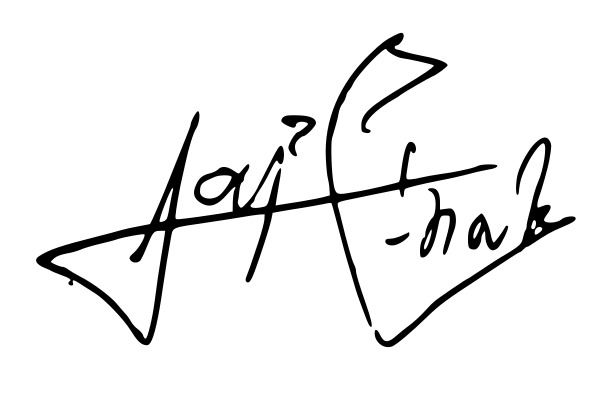
Signature of: dionysis savvopoulos